Question: What do the imaging results show?
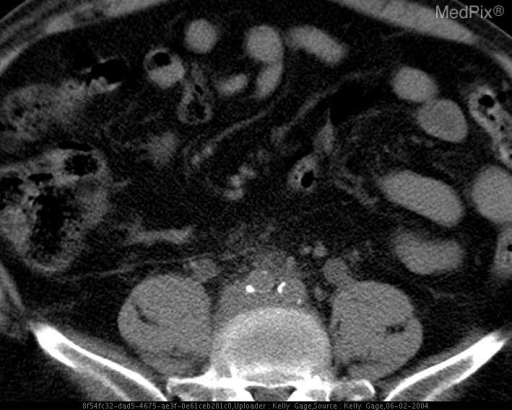
Answer: The imaging shows Bilateral ureteral dilation.  Soft tissue thickening anterior to the sacrum. Bilateral ureteral dilation.